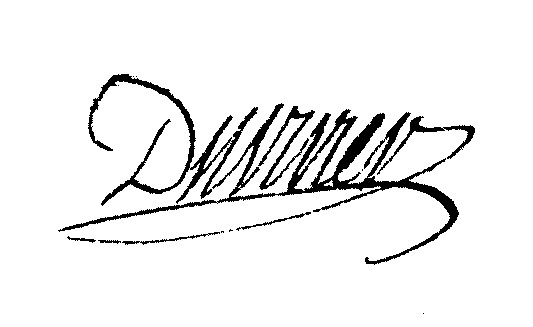
Signature of: pierre charles duvivier